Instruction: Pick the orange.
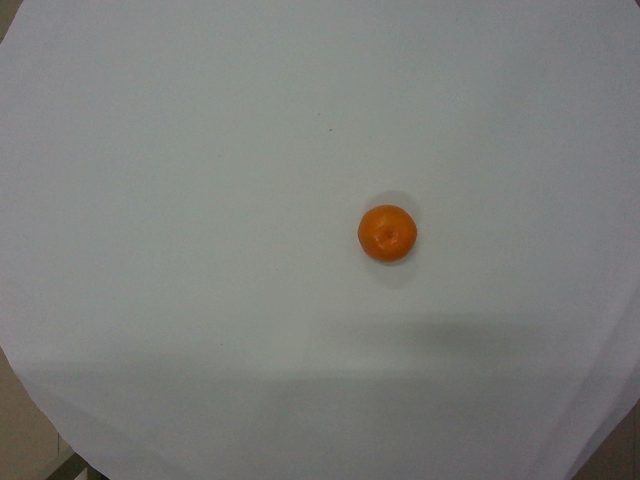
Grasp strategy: vertical